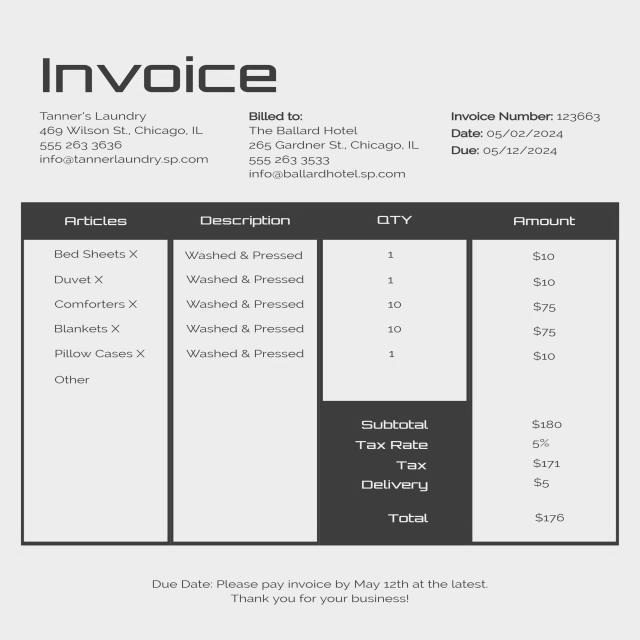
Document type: Invoice